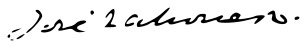
Signature of: josé zahonero